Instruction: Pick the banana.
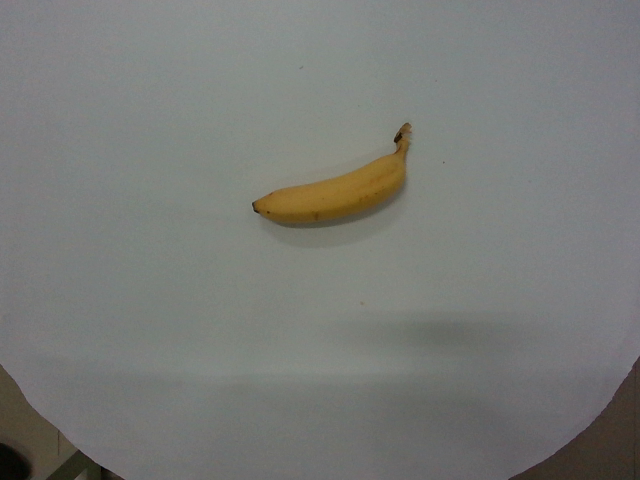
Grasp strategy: vertical